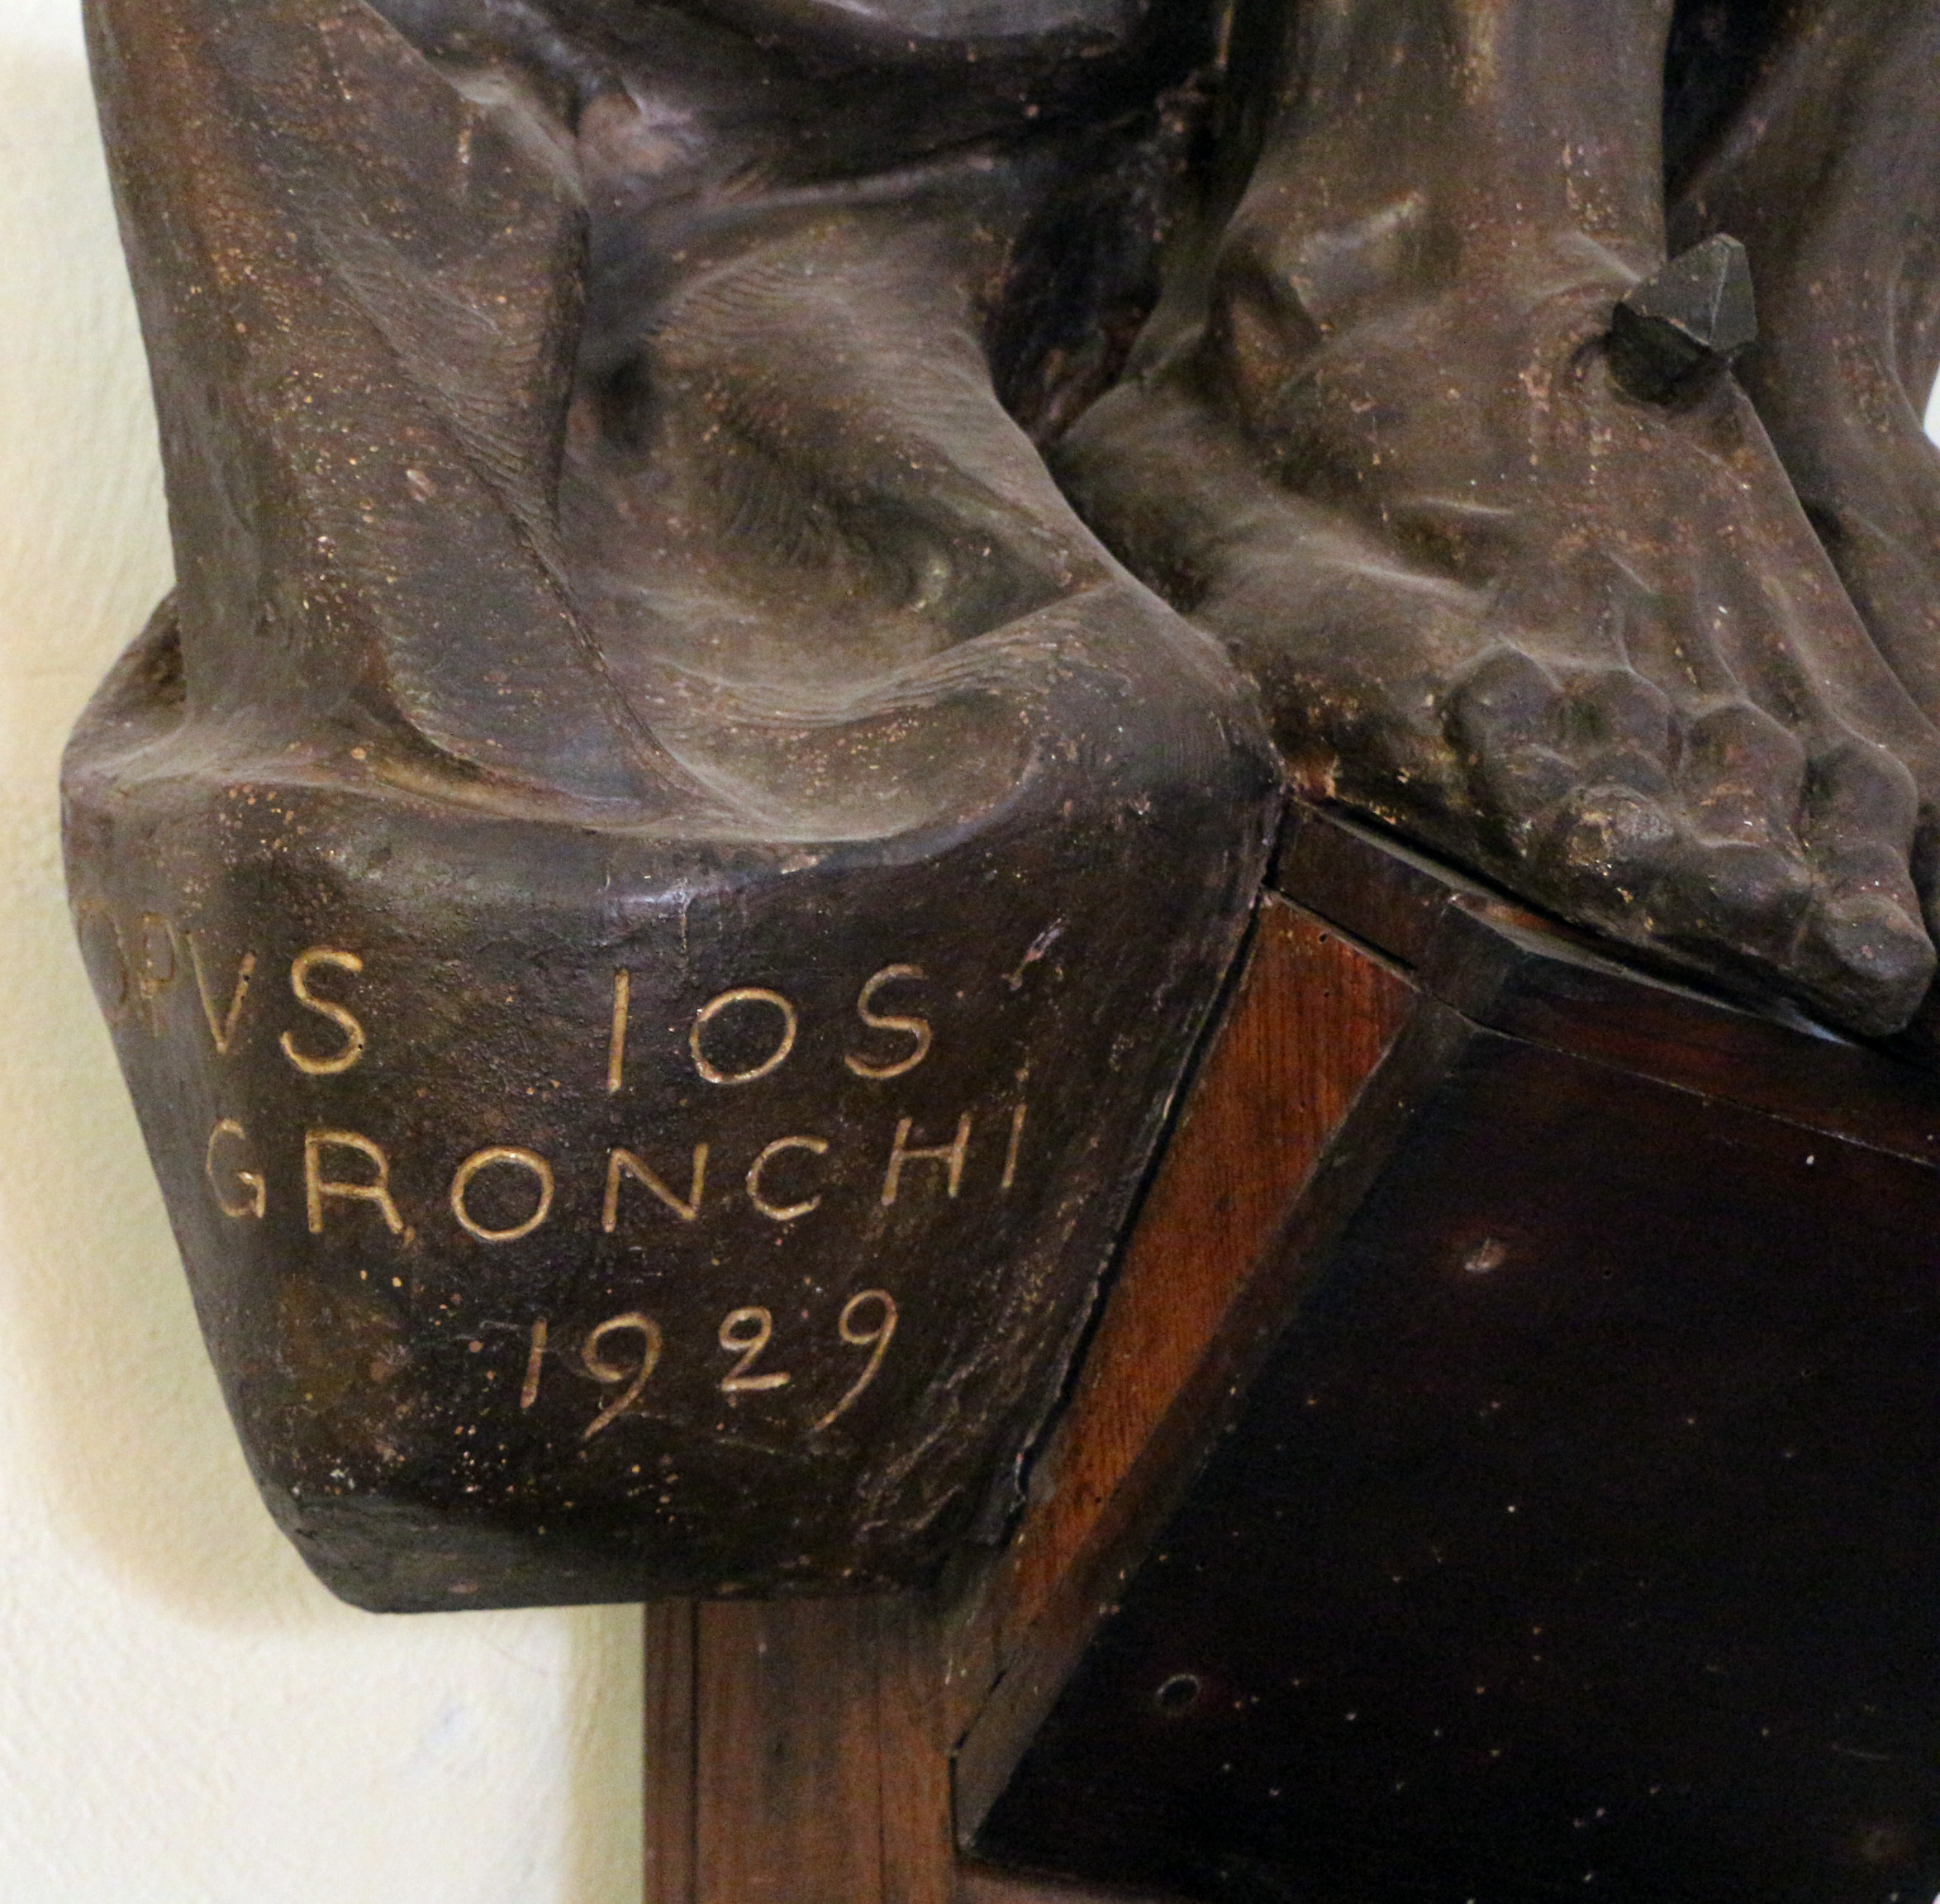
Signature of: giuseppe gronchi